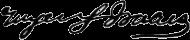
Signature of: myer s isaacs